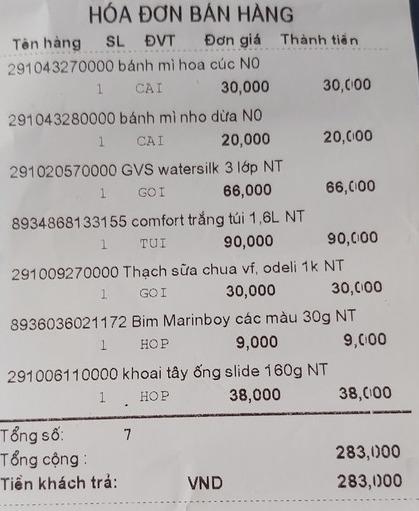
HÓA ĐƠN BÁN HÀNG

<table>
<tr>
<th>Tên hàng</th>
<th>SL</th>
<th>ĐVT</th>
<th>Đơn giá</th>
<th>Thành tiền</th>
</tr>
<tr>
<td>291043270000 bánh mì hoa cúc N0</td>
<td>1</td>
<td>CAI</td>
<td>30,000</td>
<td>30,000</td>
</tr>
<tr>
<td>291043280000 bánh mì nho dừa N0</td>
<td>1</td>
<td>CAI</td>
<td>20,000</td>
<td>20,000</td>
</tr>
<tr>
<td>291020570000 GVS watersilk 3 lớp NT</td>
<td>1</td>
<td>GOI</td>
<td>66,000</td>
<td>66,000</td>
</tr>
<tr>
<td>8934868133155 comfort trắng túi 1,6L NT</td>
<td>1</td>
<td>TUI</td>
<td>90,000</td>
<td>90,000</td>
</tr>
<tr>
<td>291009270000 Thạch sữa chua vf, odeli 1k NT</td>
<td>1</td>
<td>GOI</td>
<td>30,000</td>
<td>30,000</td>
</tr>
<tr>
<td>8936036021172 Bim Marinboy các màu 30g NT</td>
<td>1</td>
<td>HOP</td>
<td>9,000</td>
<td>9,000</td>
</tr>
<tr>
<td>291006110000 khoai tây ống slide 160g NT</td>
<td>1</td>
<td>HOP</td>
<td>38,000</td>
<td>38,000</td>
</tr>
</table>

Tổng số: 7
Tổng cộng : 283,000
Tiền khách trả: VND 283,000